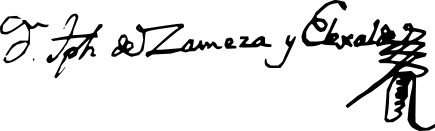
Signature of: josé zameza y elejalde